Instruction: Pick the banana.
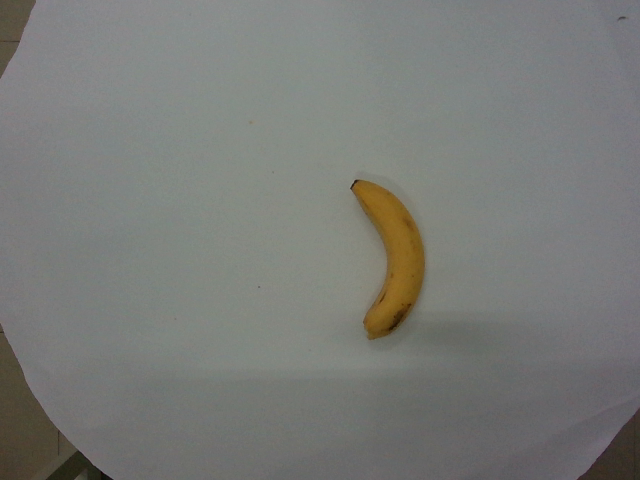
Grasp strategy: vertical